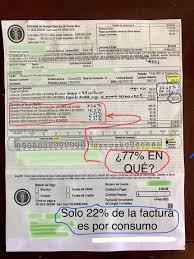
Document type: Invoice